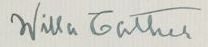
Signature of: willa cather